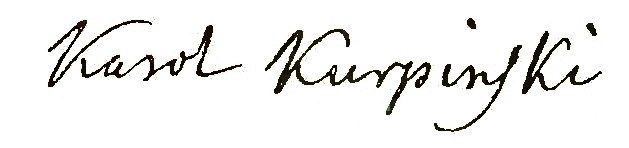
Signature of: karol kurpiński